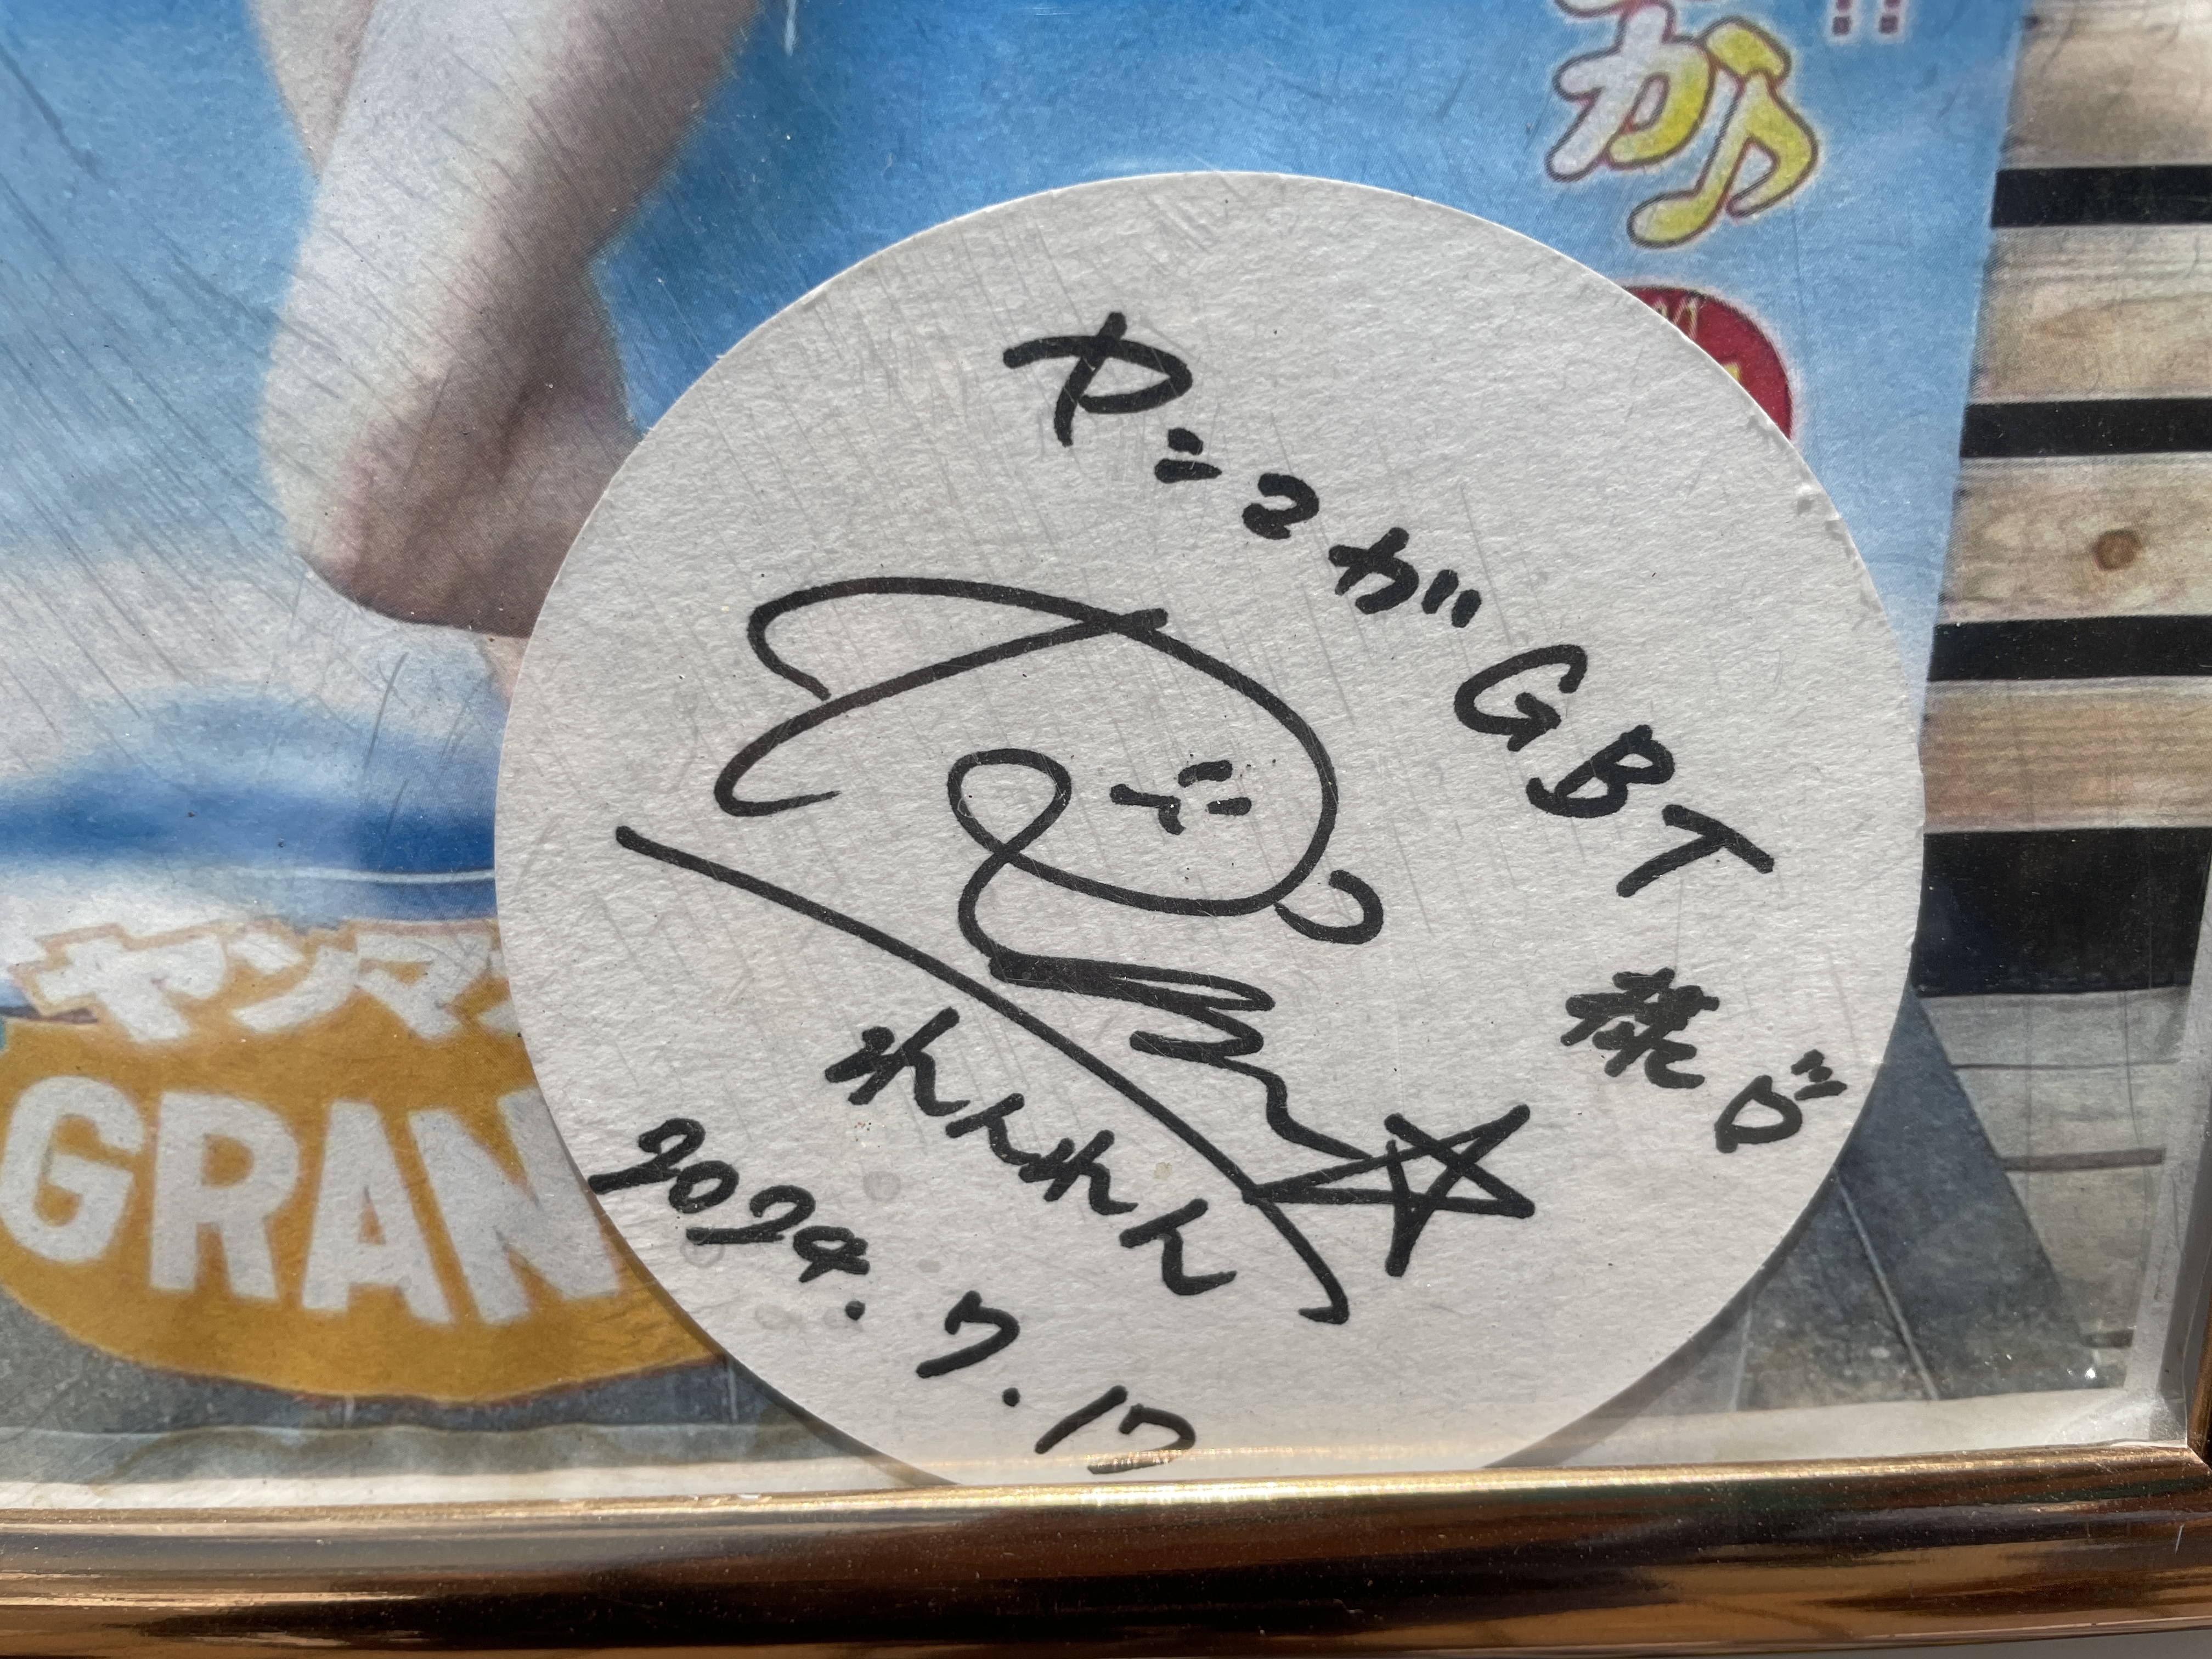
Signature of: ren tojo